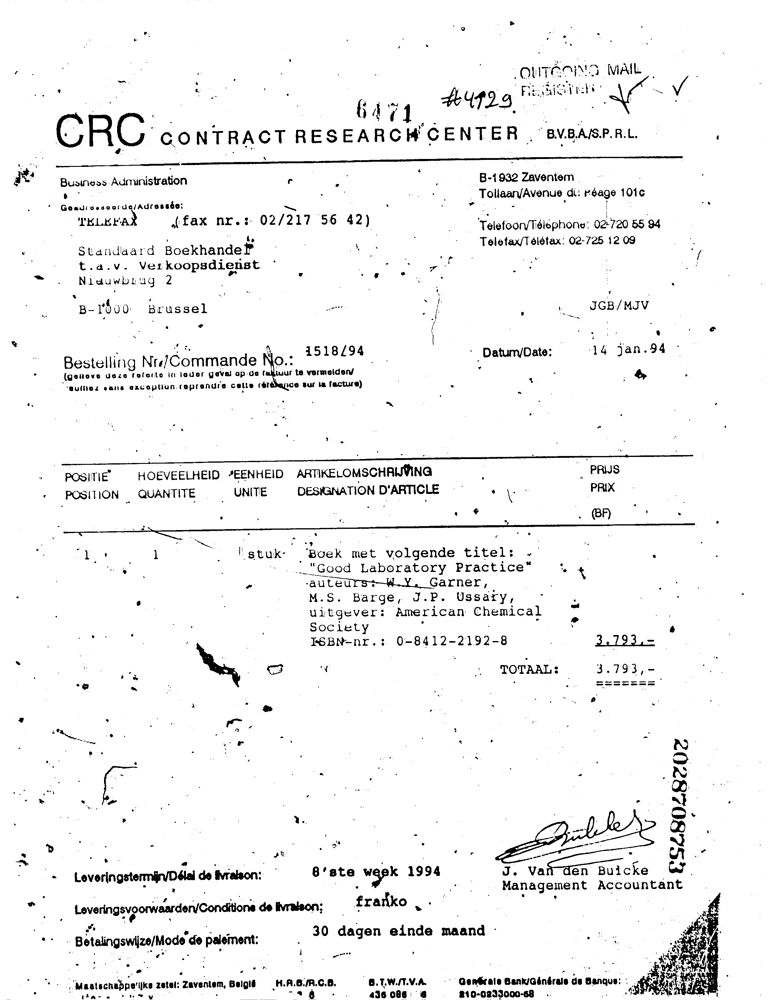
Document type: Invoice